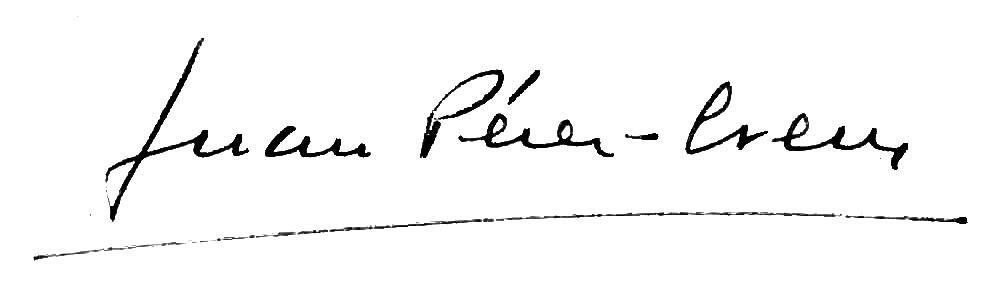
Signature of: juan pérez creus